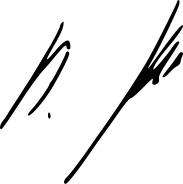
Signature of: detlef kolde